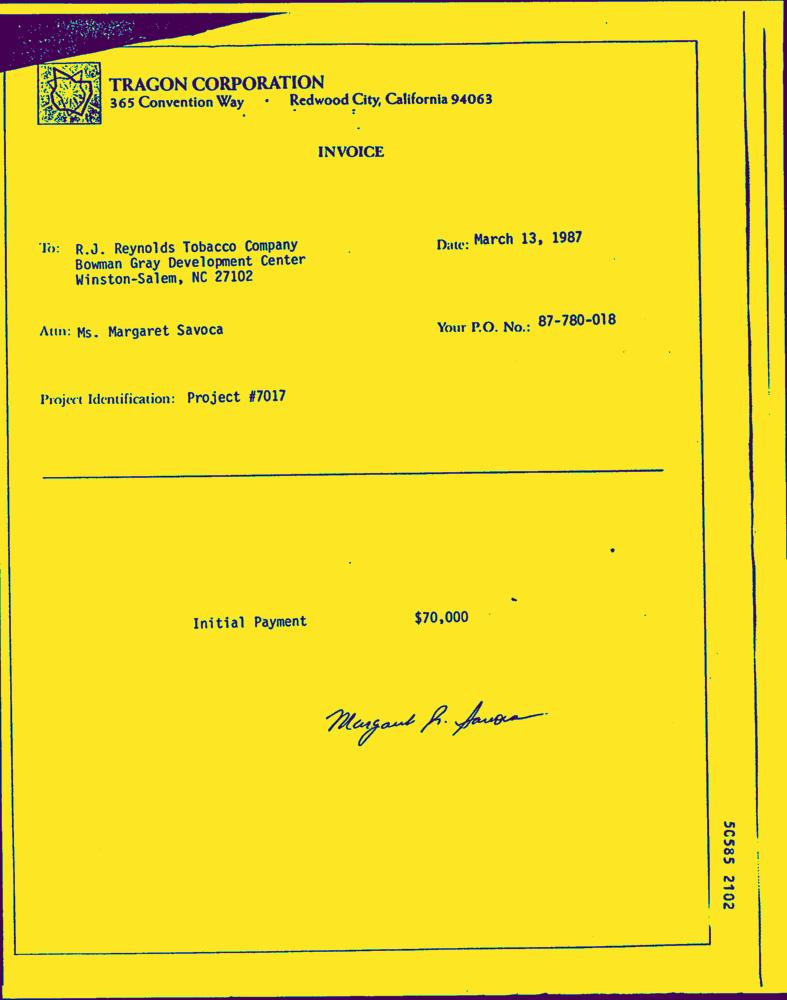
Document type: Invoice-Doc